Question: What appears to be the issue?
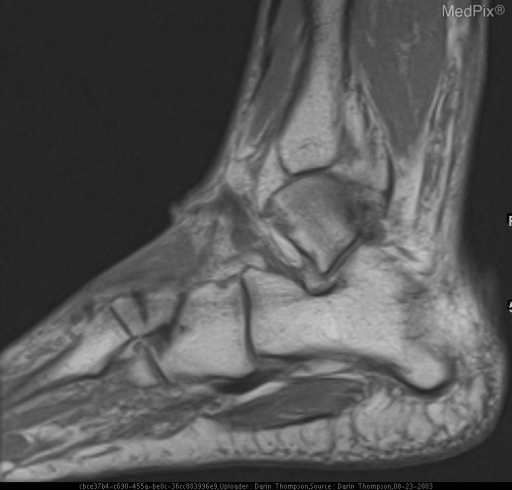
Answer: The findings suggest MRI:  Bone marrow edema within the lateral cuneiform bone with transverse fracture line.  Thickened plantar fascia with high T2 signal near calcaneal insertion also was seen consistent with plantar fasciitis.. Bone marrow edema within the 1-3 cuneiform bones with transverse fracture line through 3rd cuneiform.. The patient might have a history of Foot pain.  History of plantar fasciitis..